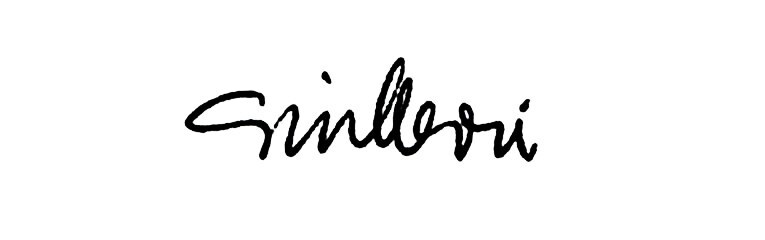
Signature of: eugène guillevic